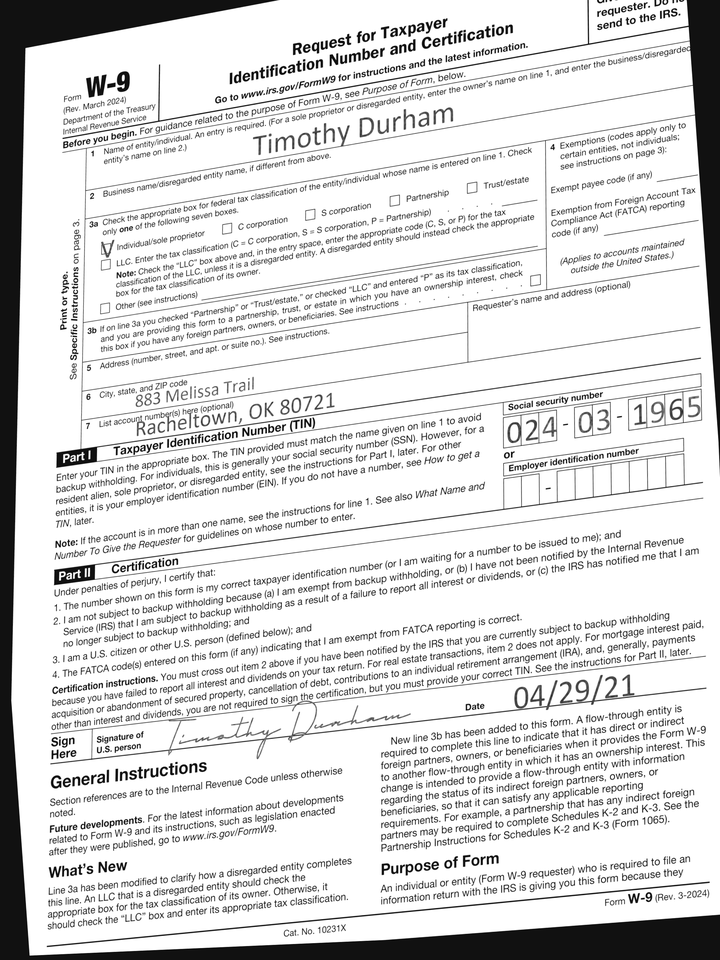
adr1: 883 Melissa Trail
adr2: Racheltown, OK 80721
cbx: yes
ssn: 024031965
enm: Timothy Durham
sdt: 04/29/21